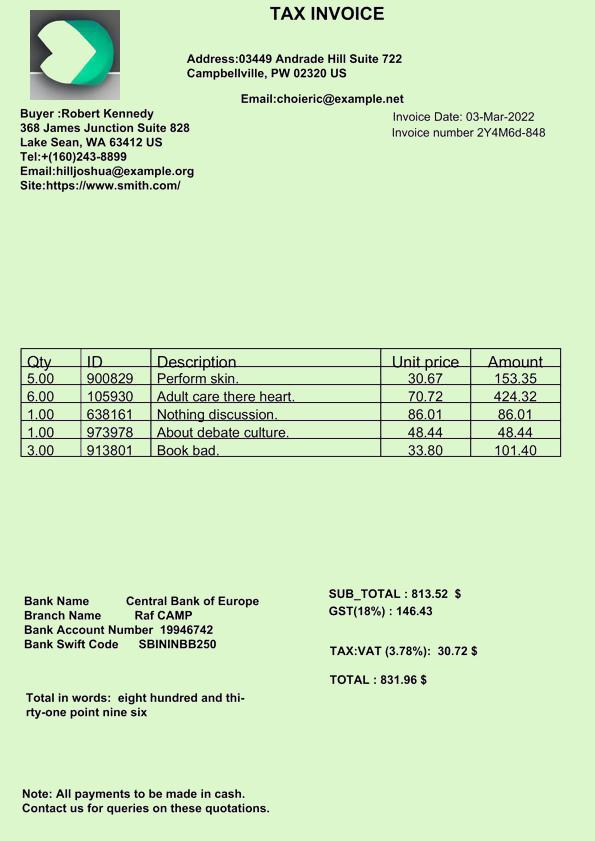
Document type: Invoice